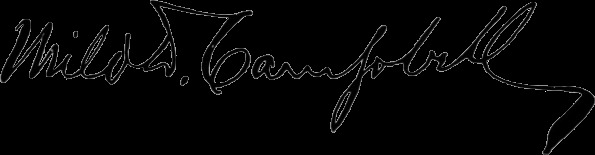
Signature of: milo d campbell